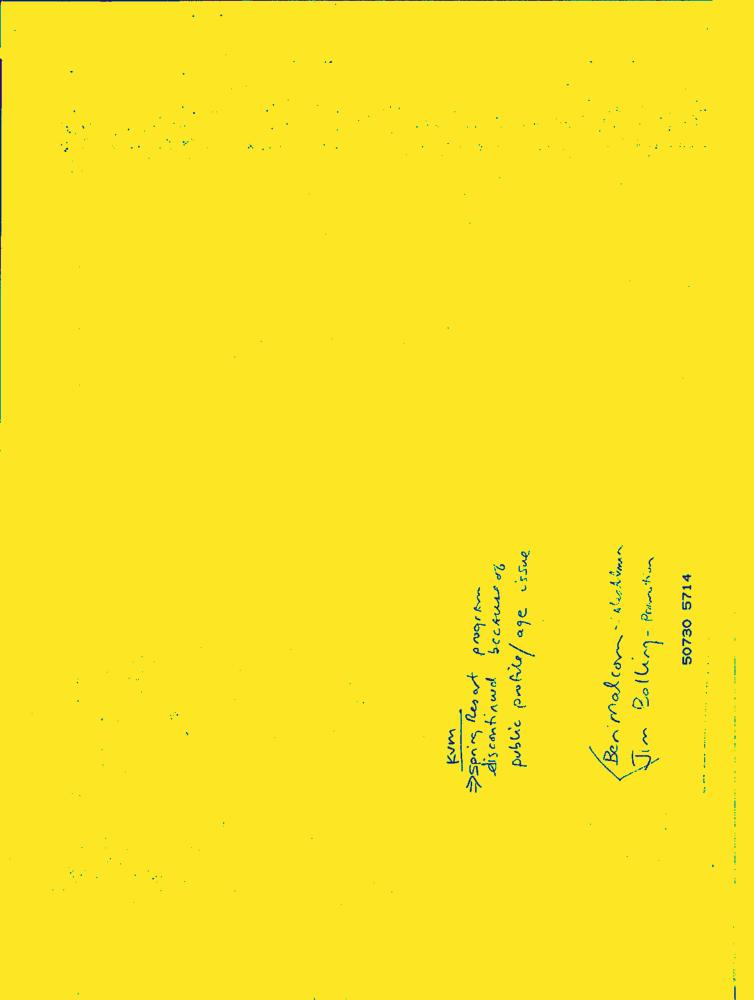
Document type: Hand-Written